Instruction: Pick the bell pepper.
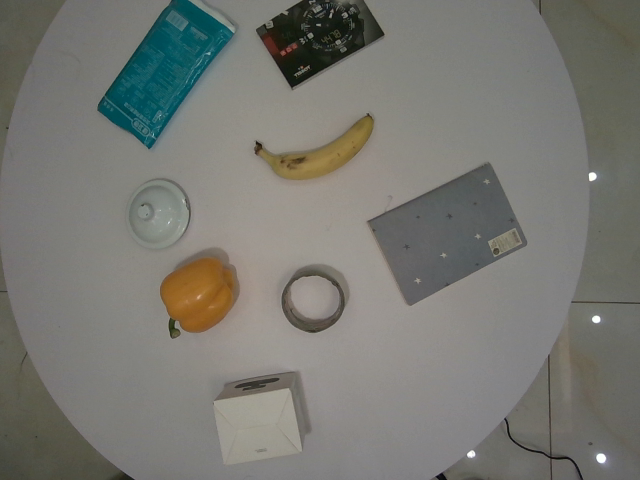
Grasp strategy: vertical